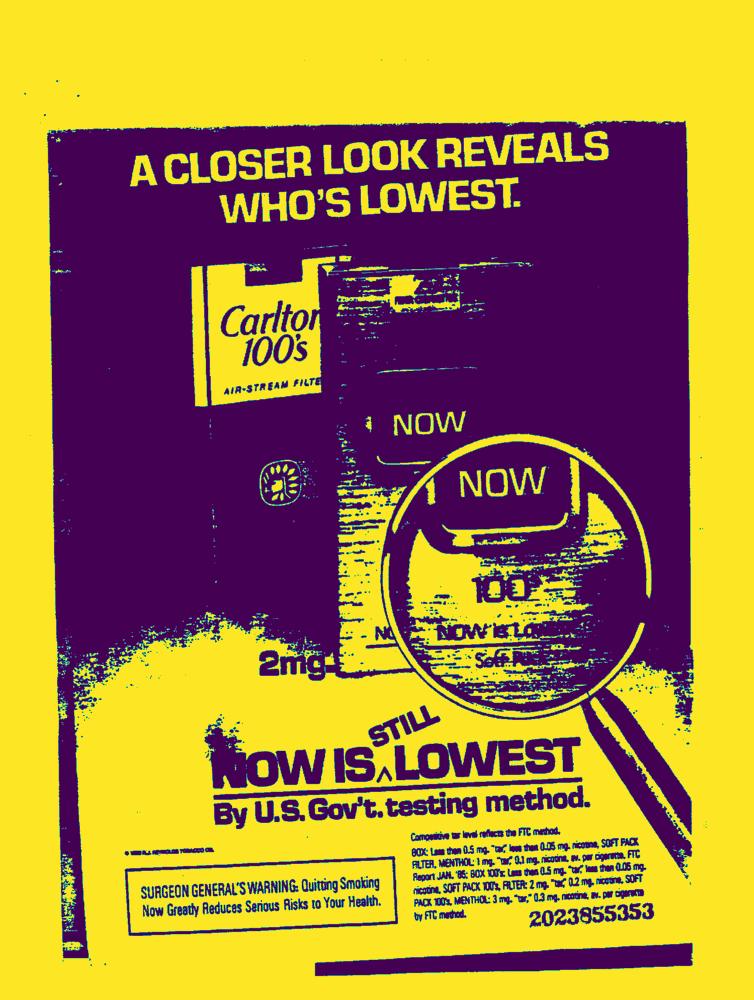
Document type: AD